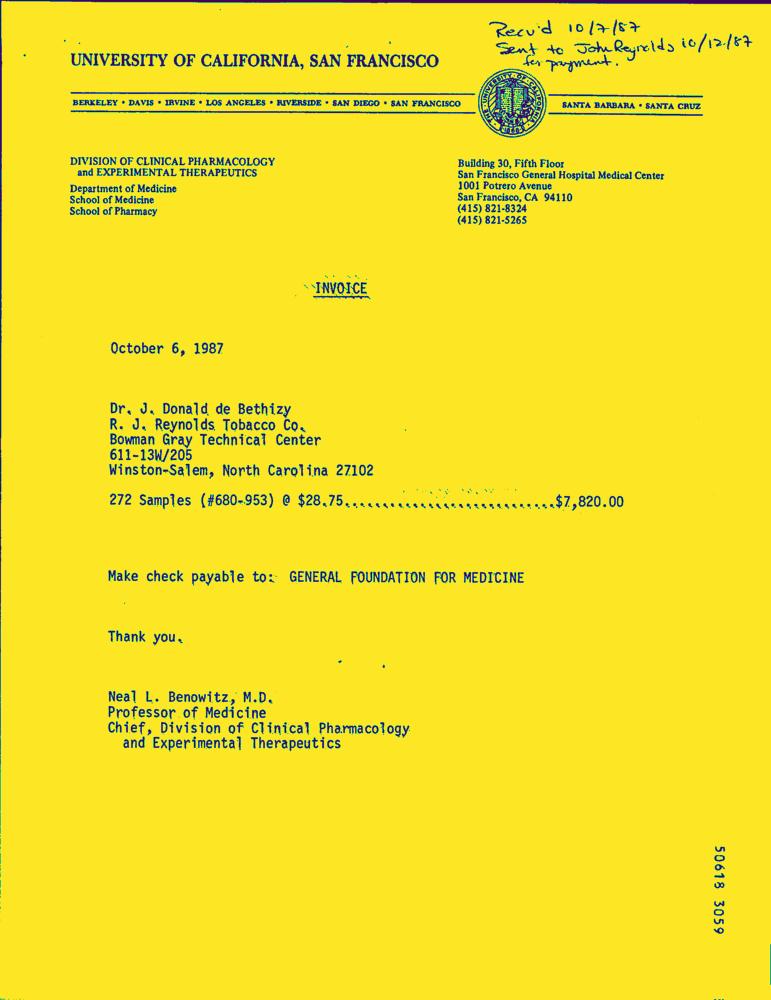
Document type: Invoice-Doc